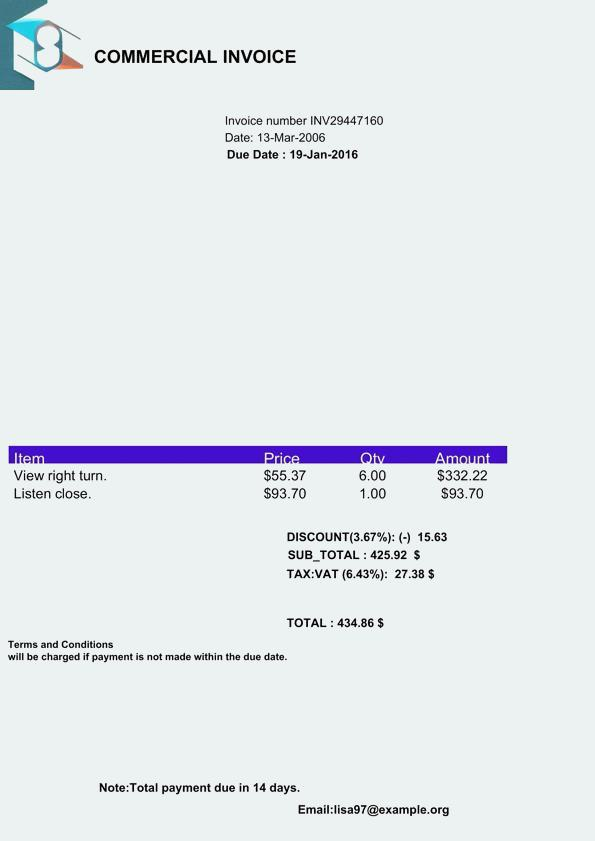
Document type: Invoice